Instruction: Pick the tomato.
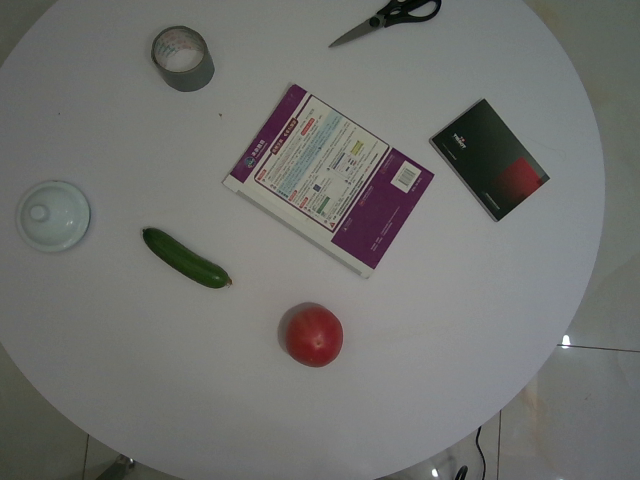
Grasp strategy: vertical